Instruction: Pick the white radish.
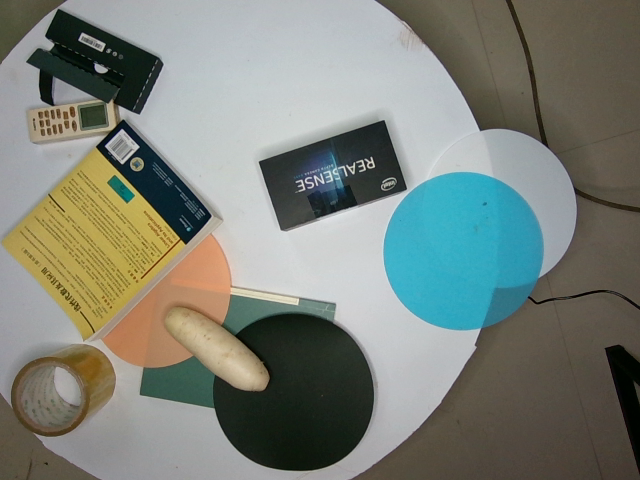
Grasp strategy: vertical